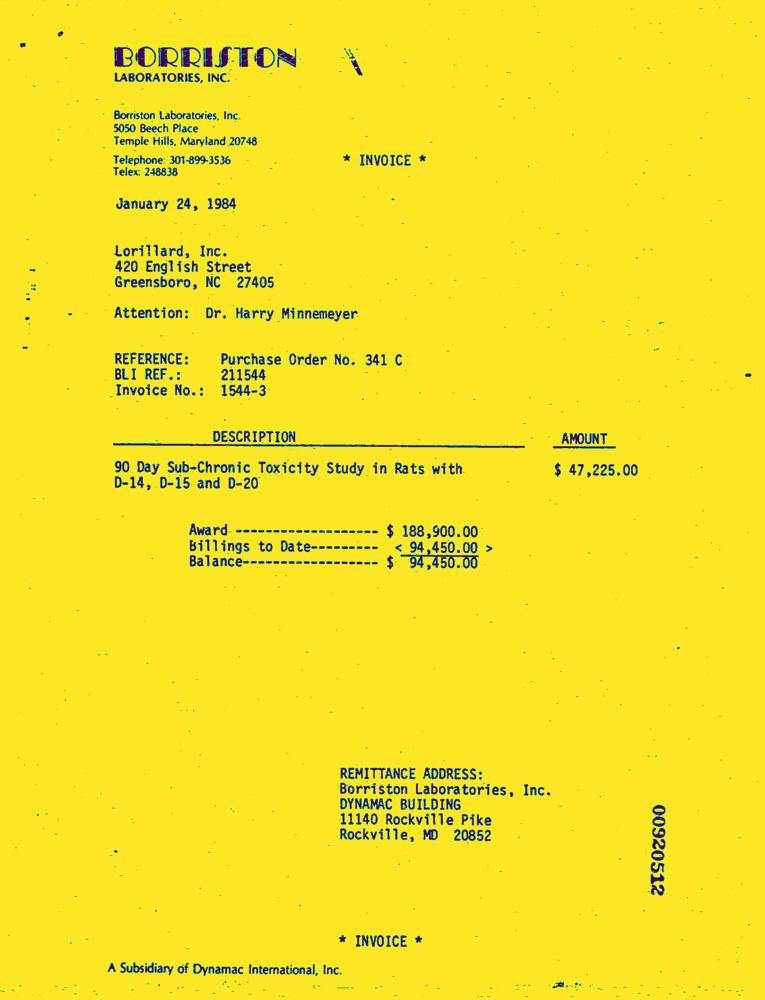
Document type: Invoice-Doc